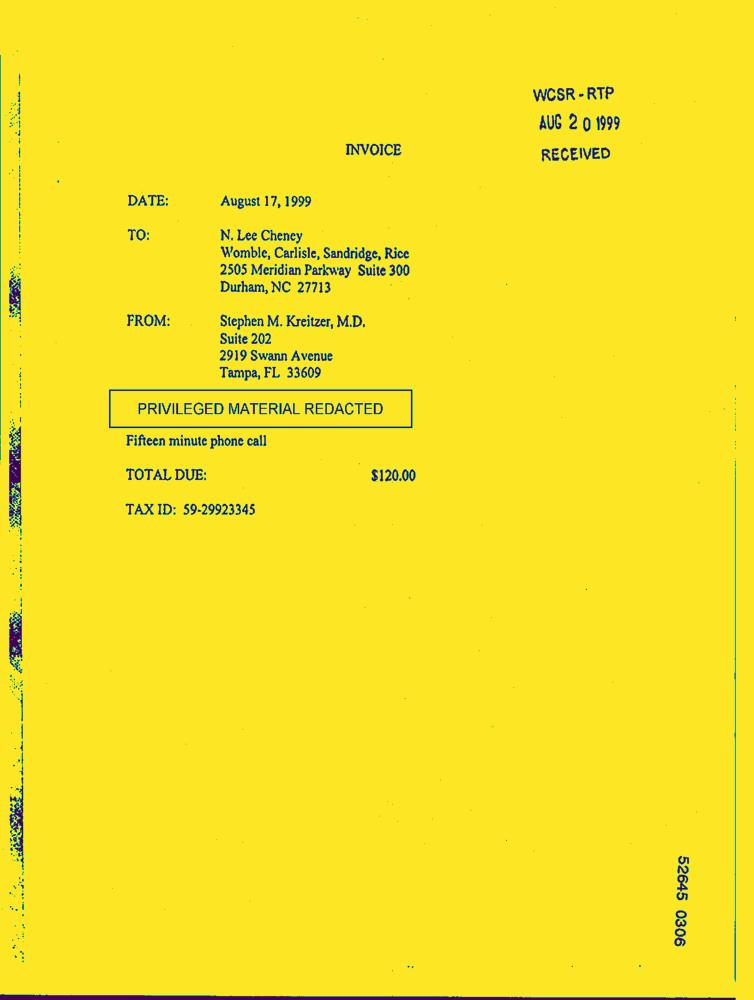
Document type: Invoice-Doc